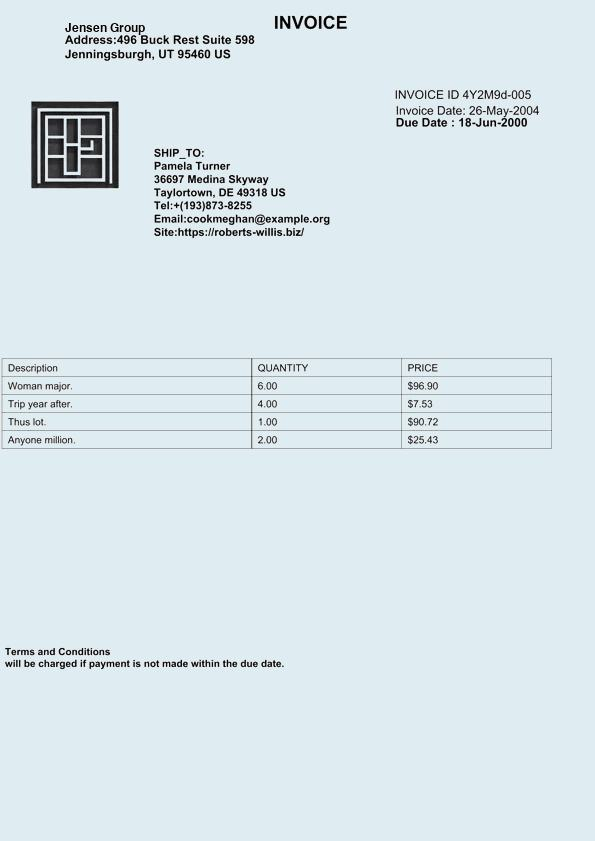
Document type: Invoice